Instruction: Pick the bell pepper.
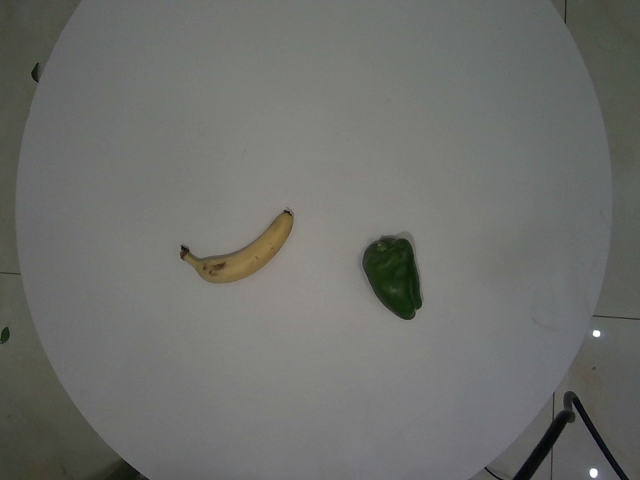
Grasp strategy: vertical